Question: What is the filing due date as per the document?
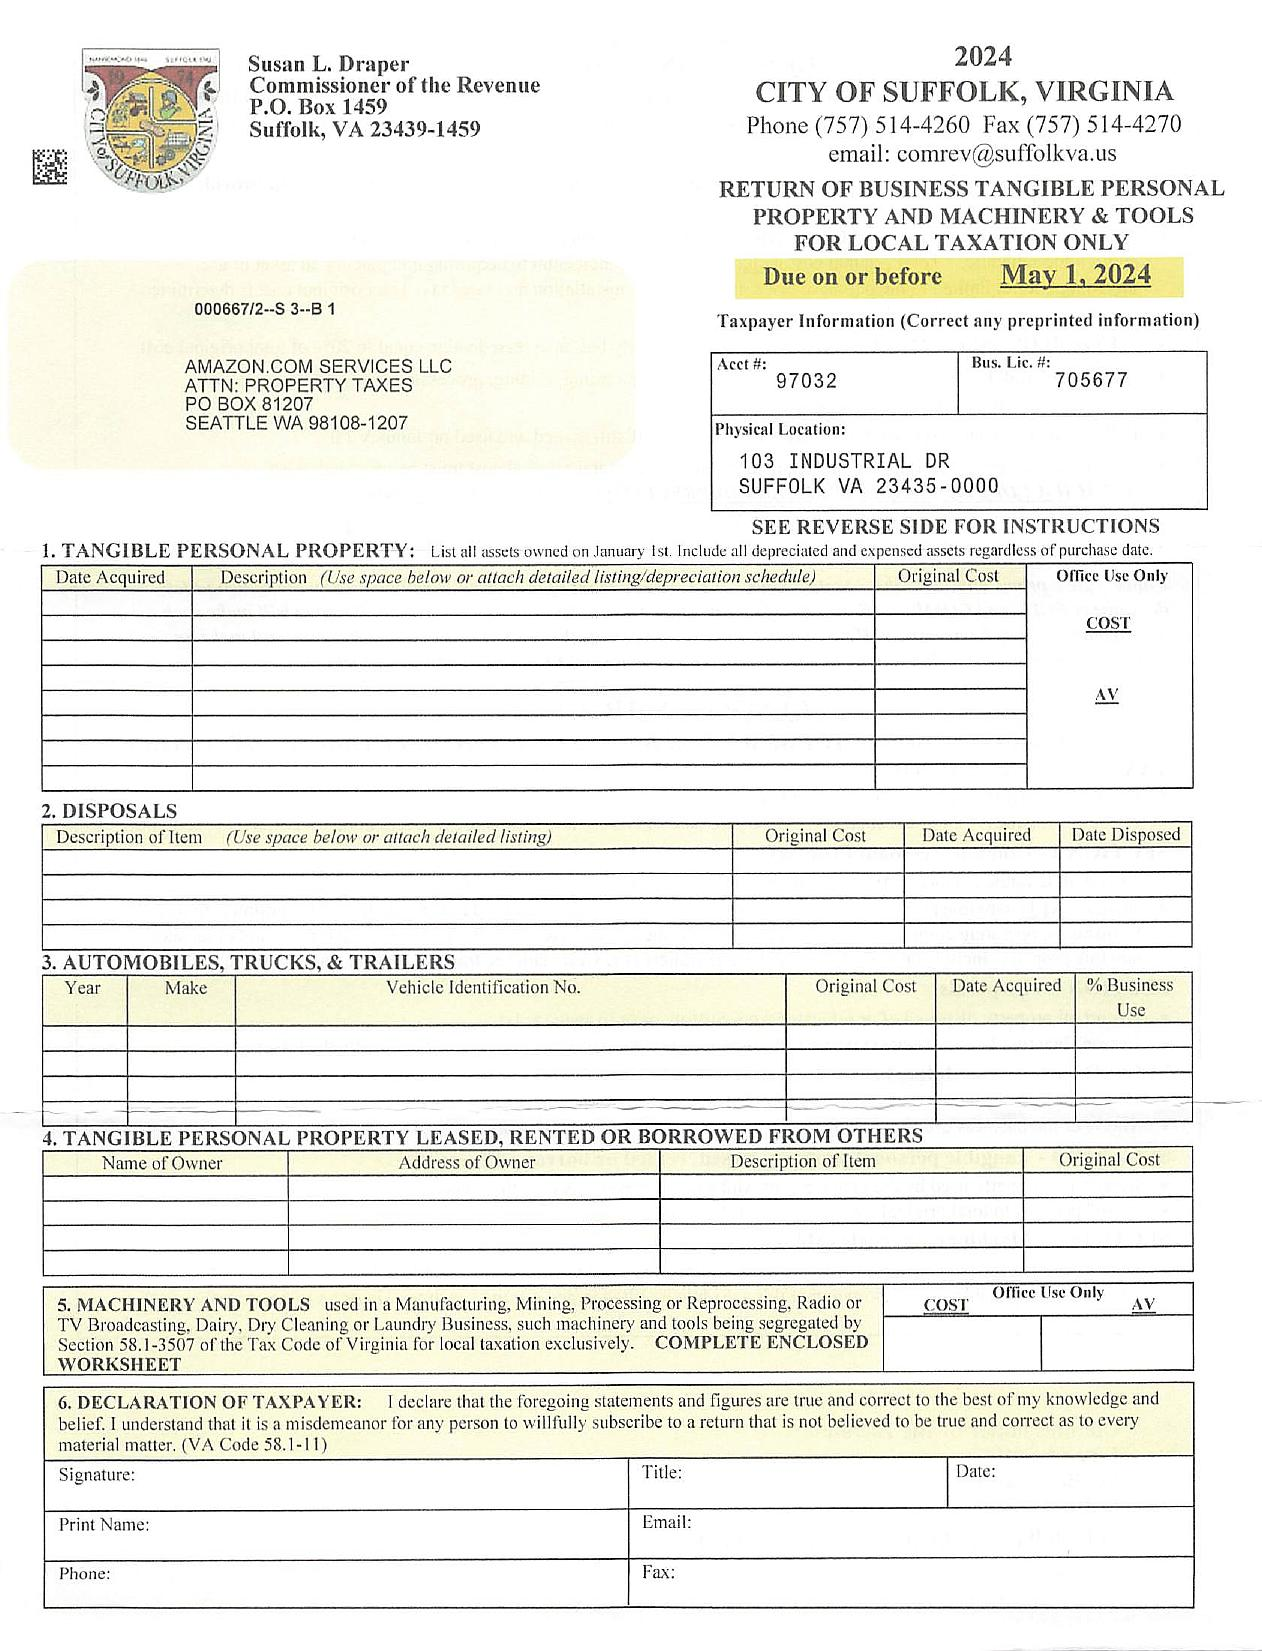
Answer: "1-May-24"